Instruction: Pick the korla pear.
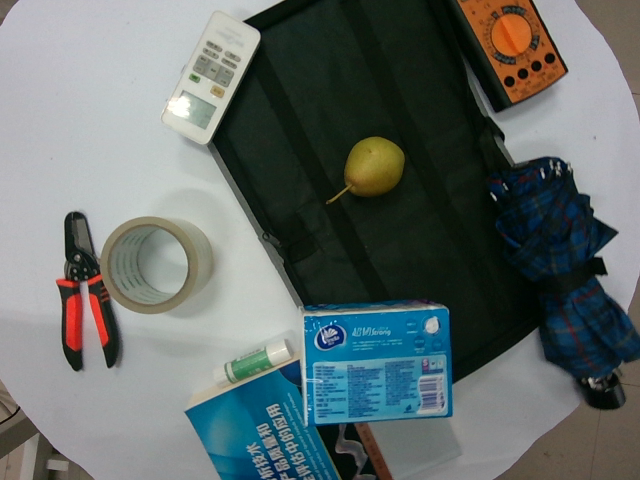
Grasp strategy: vertical